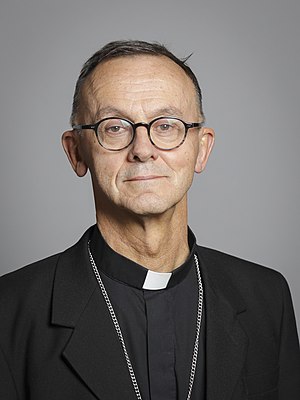
English: Official portrait of The Lord Bishop of Worcester 3×4 portrait of The Lord Bishop of Worcester